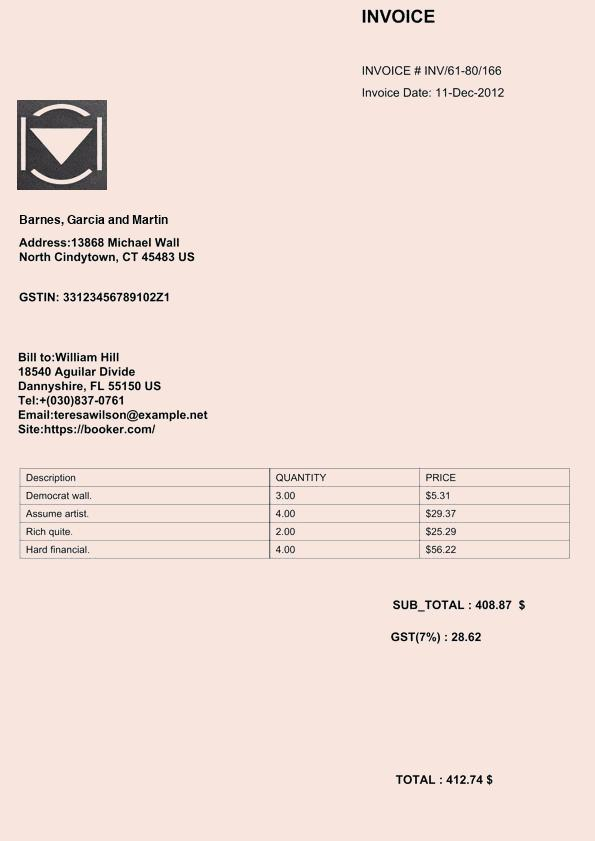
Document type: Invoice